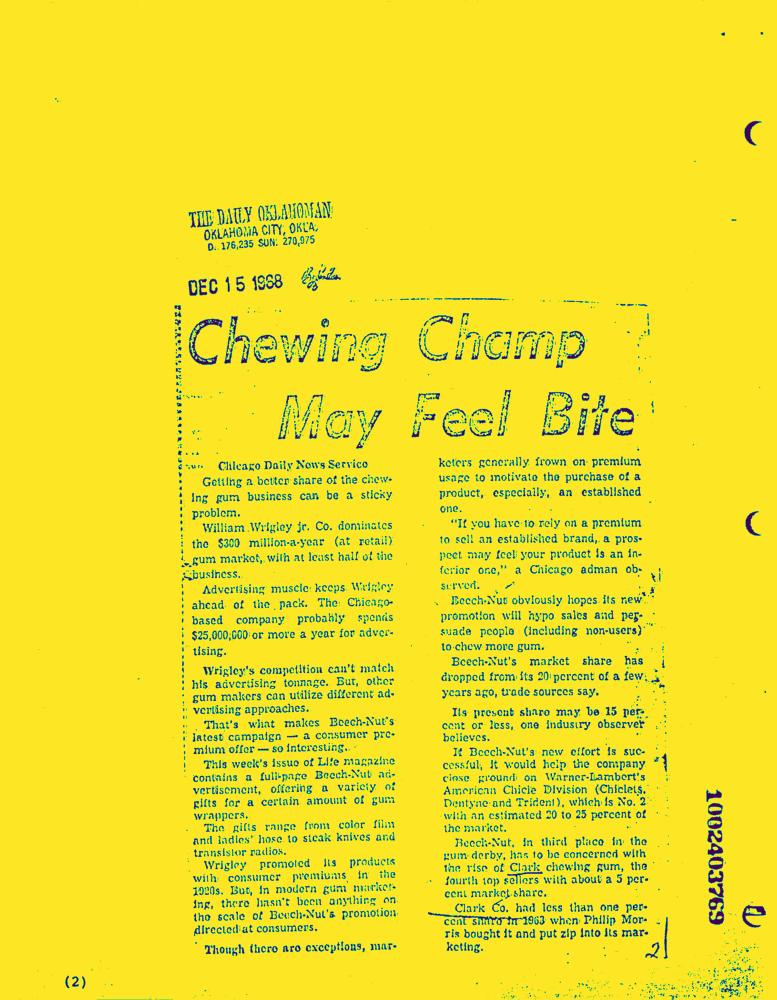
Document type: News-Article